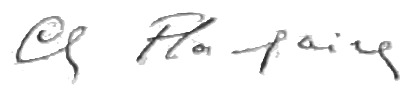
Signature of: charles flachaire